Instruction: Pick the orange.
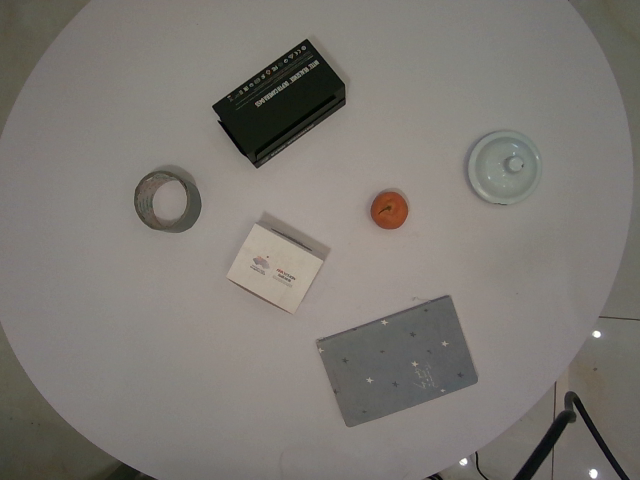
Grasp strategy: vertical